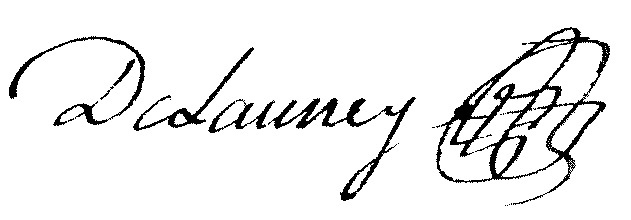
Signature of: jean baptiste delauney